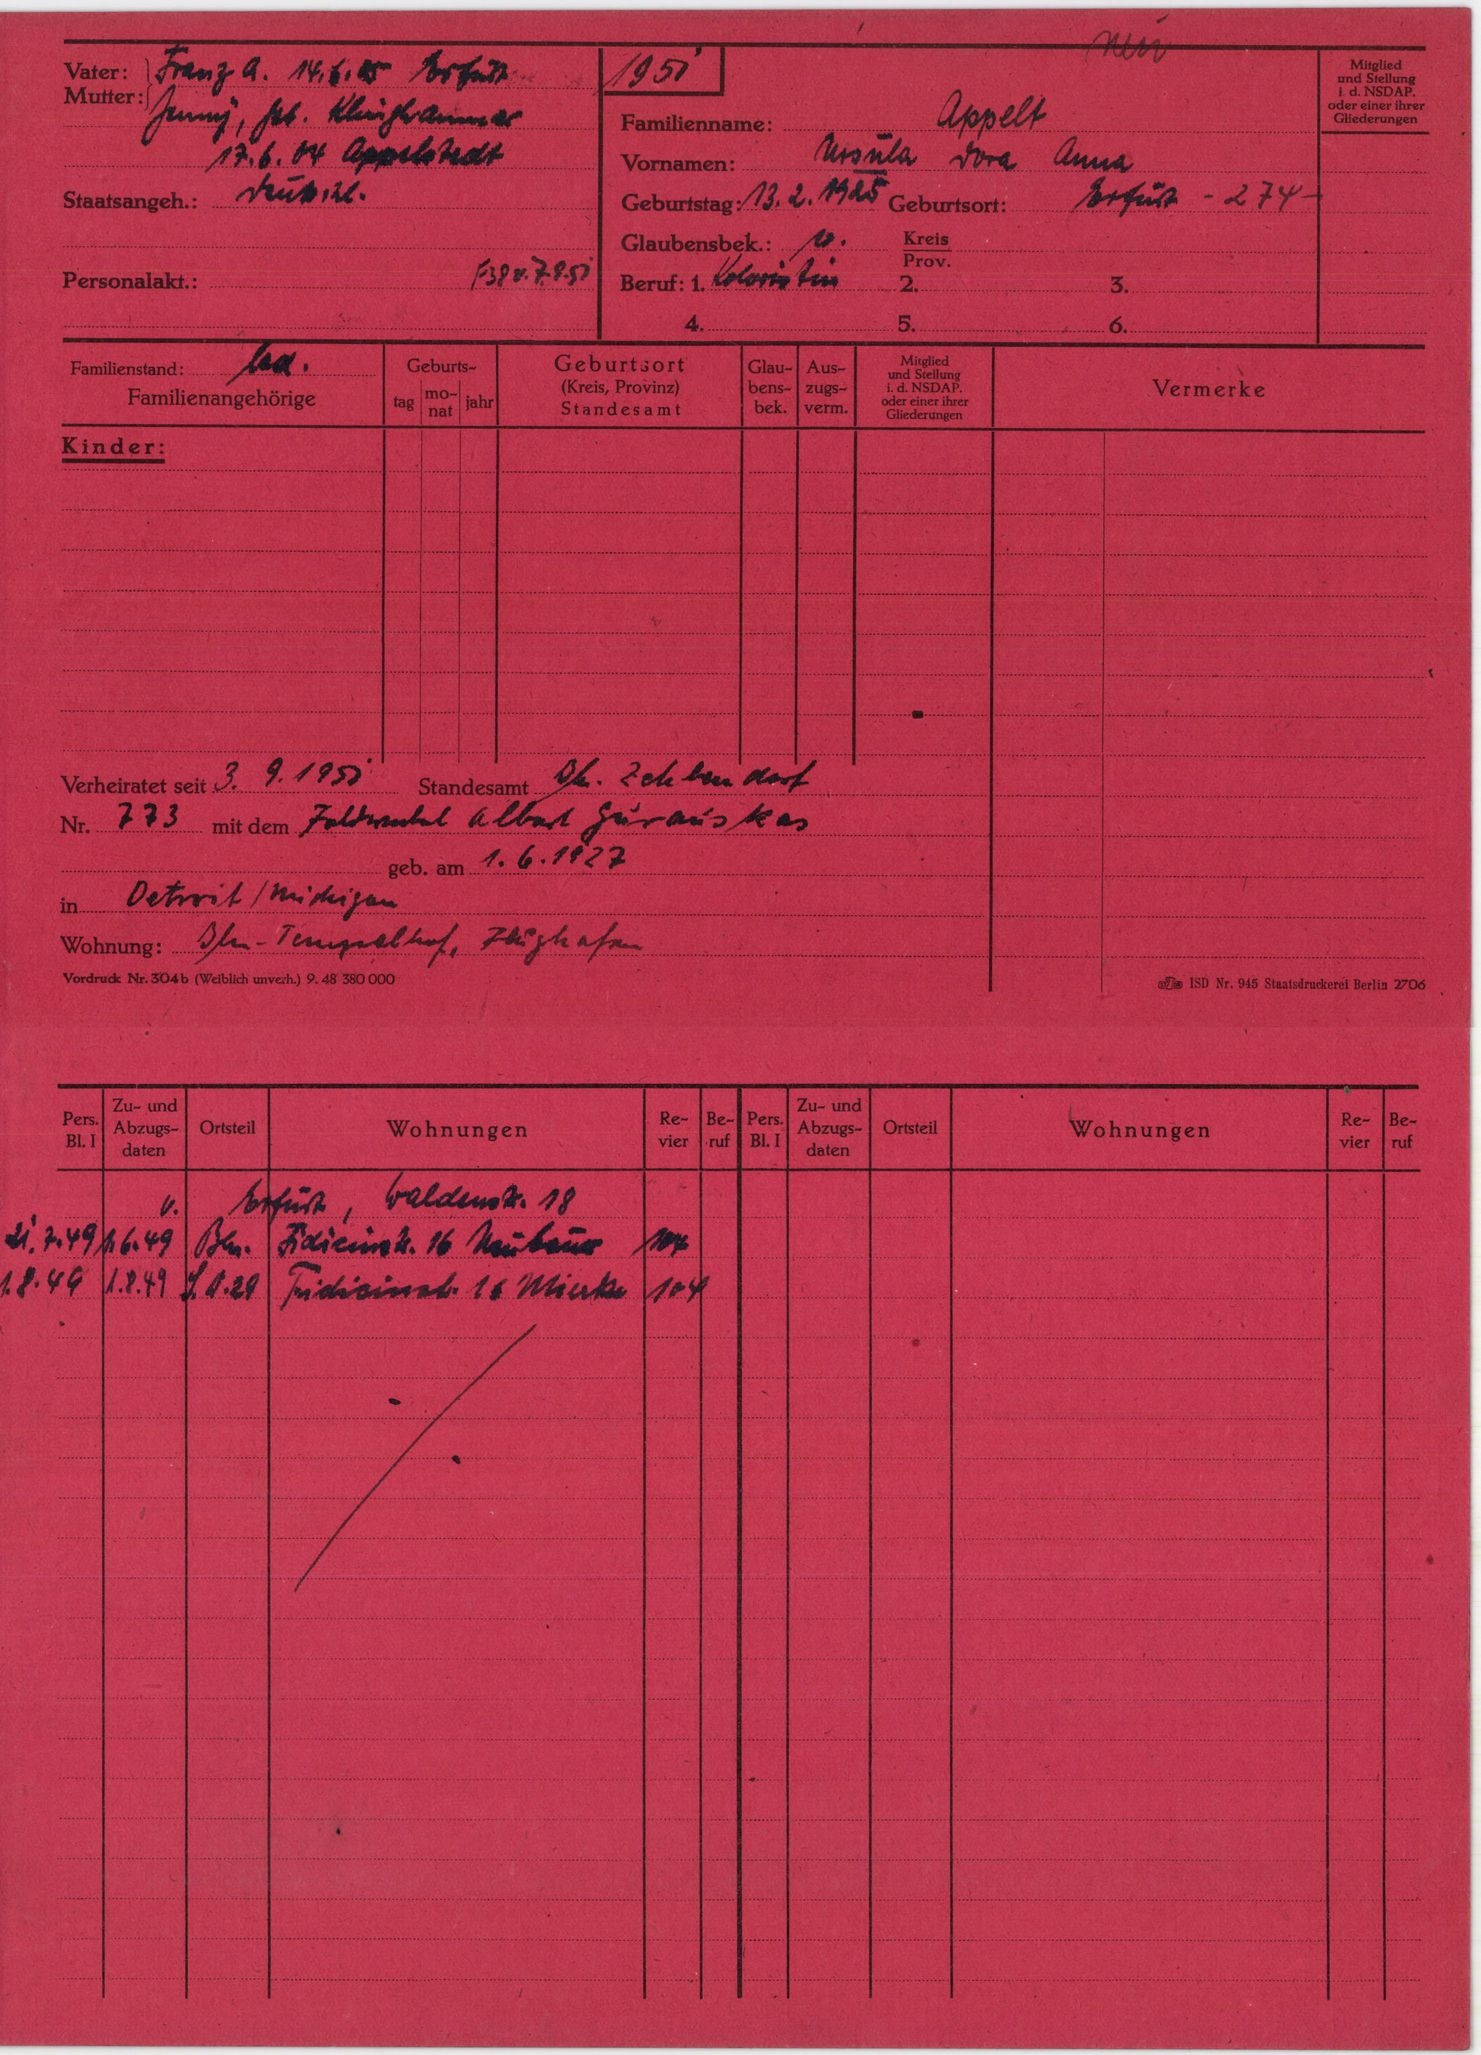
Appelt